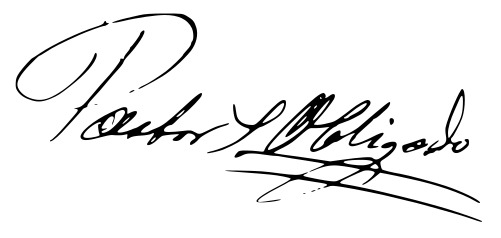
Signature of: pastor s obligado